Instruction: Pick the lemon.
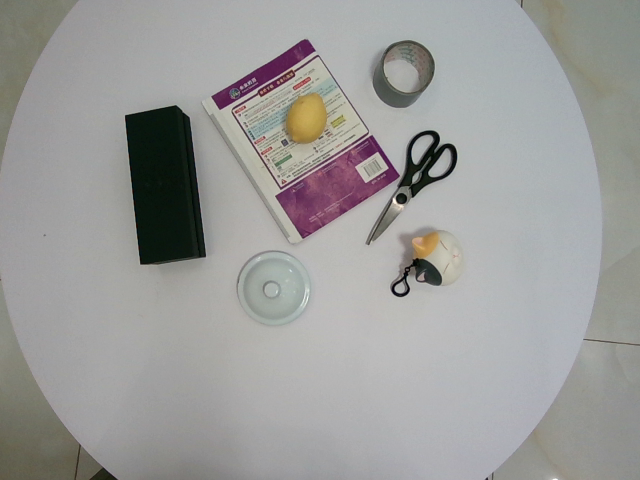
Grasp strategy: vertical